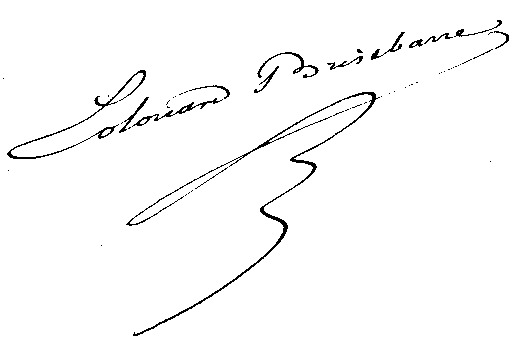
Signature of: édouard brisebarre